Question: How is the history relevant to the case?
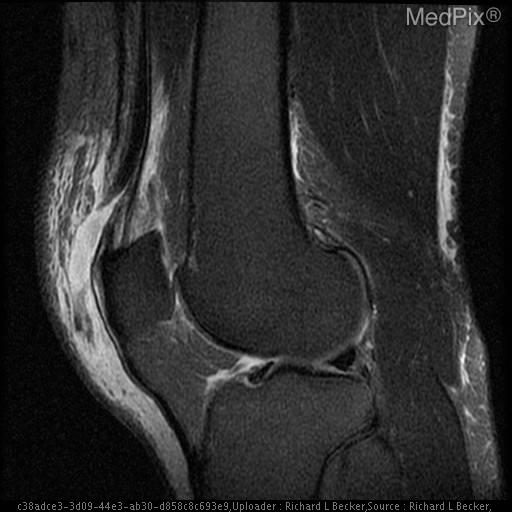
Answer: The patient's history of 52 y/o male with swollen painful knee and weakness in extension s/p fall is key in understanding the case.